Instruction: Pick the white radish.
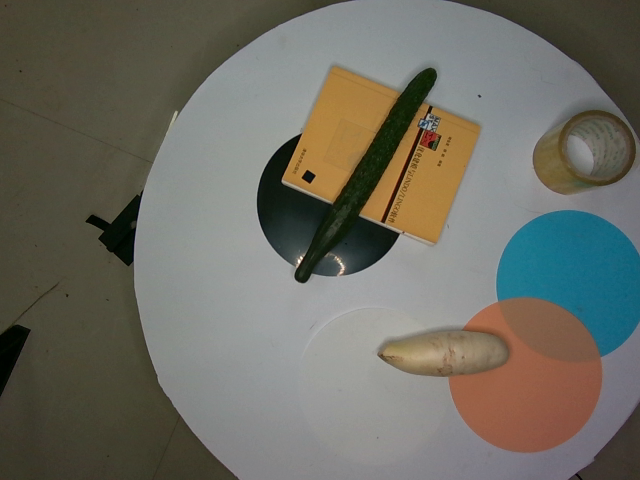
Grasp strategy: vertical